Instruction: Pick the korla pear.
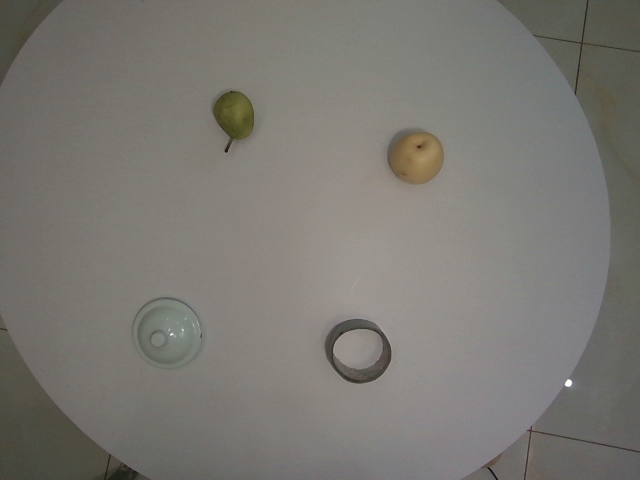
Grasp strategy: vertical